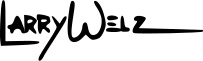
Signature of: larry welz